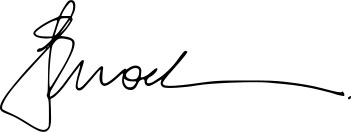
Signature of: leeanne enoch